Question: What is the suspected problem?
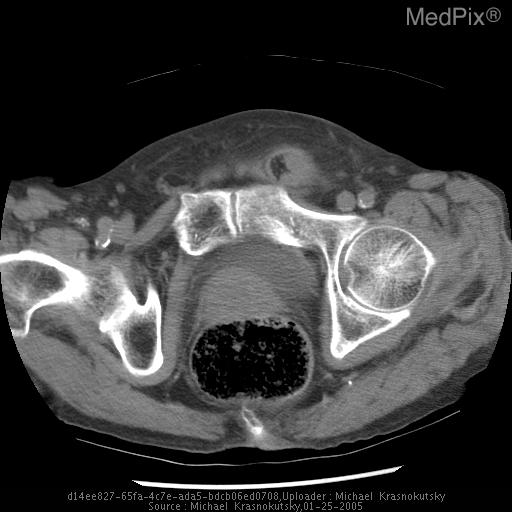
Answer: The findings suggest Plain film:
Several dilated stacked loops of small bowel.

CT scan of the abdomen and pelvis was performed and demonstrates bowel in the inguinal canal - consistent with hernia.. Non contrast CT through the pelvis demonstrates a soft tissue mass within the expected area of the inquinal canal.  There may be air within the lumen.  From the evaluation of the  superior images, this soft tissue mass was confirmed to be bowel.. The patient might have a history of 75 year old man presented to emergency room with abdominal pain..